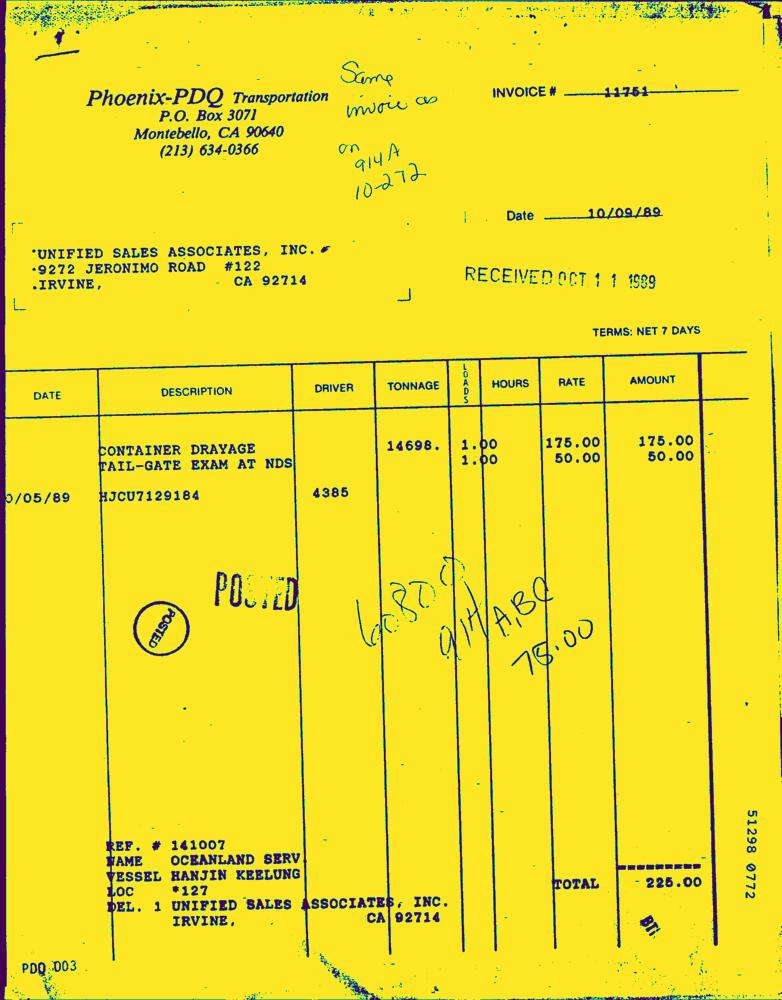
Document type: Invoice-Doc